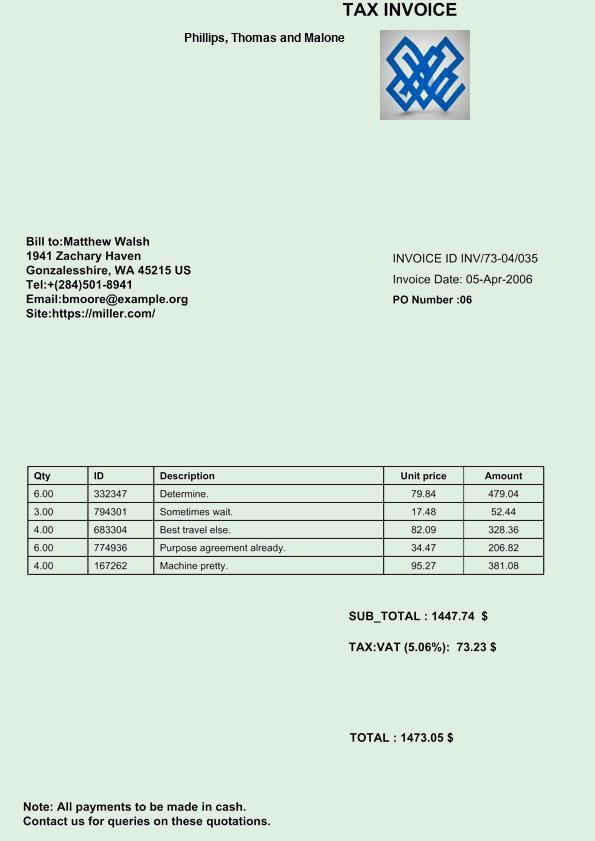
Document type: Invoice